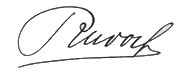
Signature of: rudolf crown prince of austria